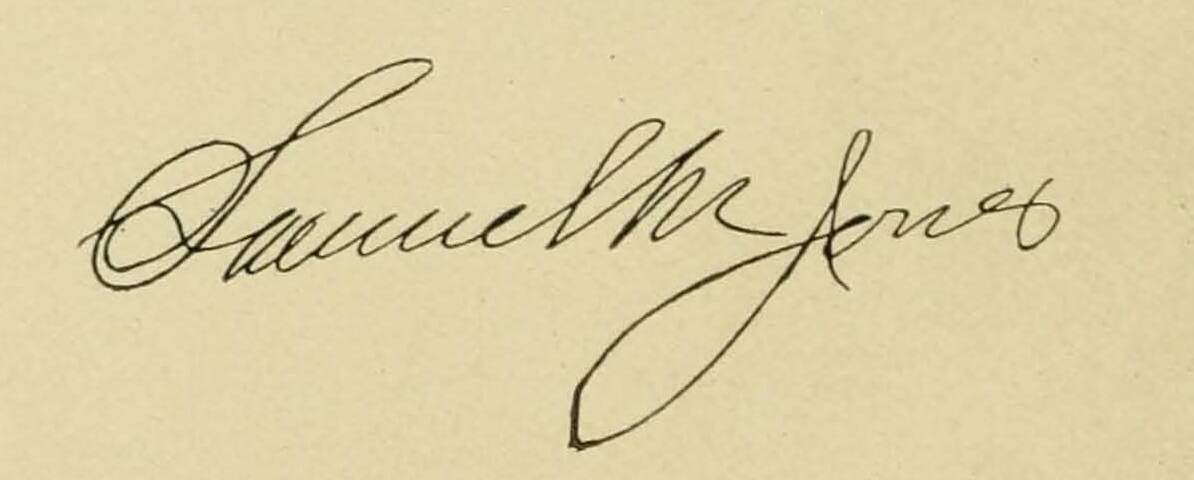
Signature of: samuel m jones